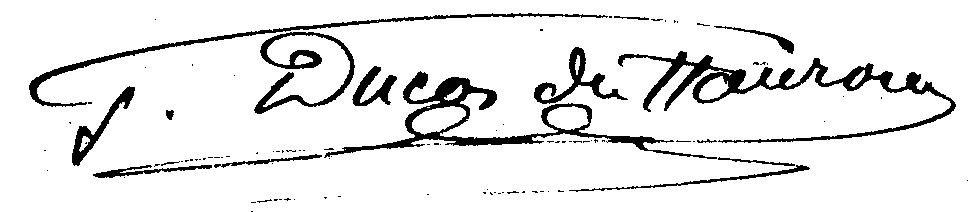
Signature of: louis arthur ducos du hauron